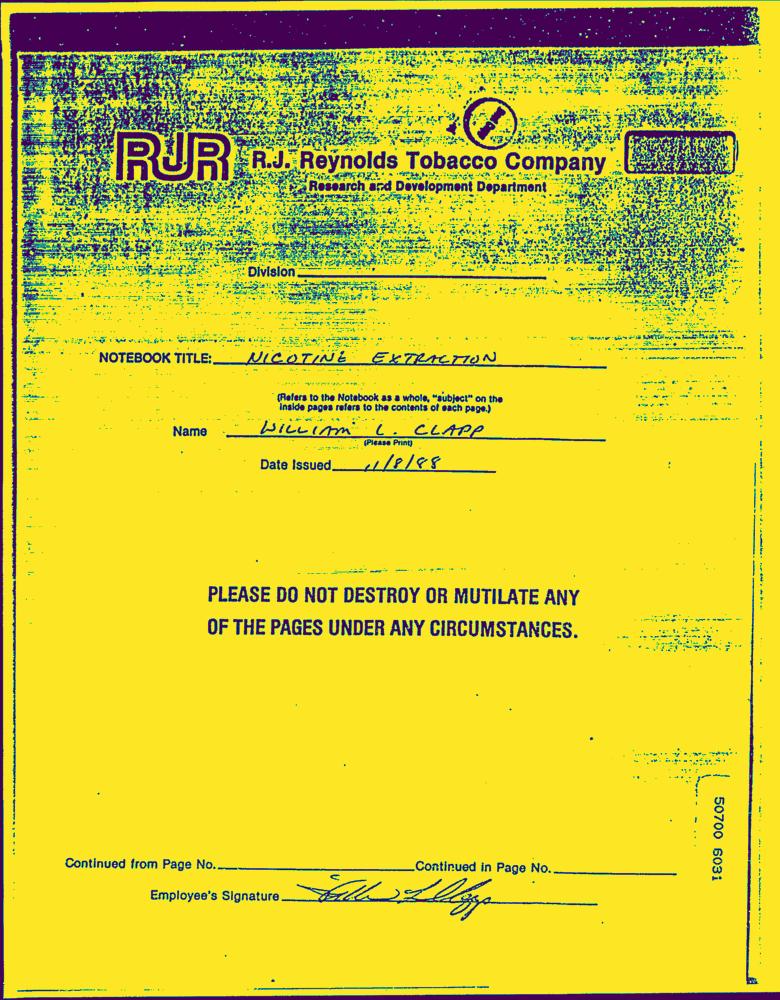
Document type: Hand-Written